Question: What are the imaging findings?
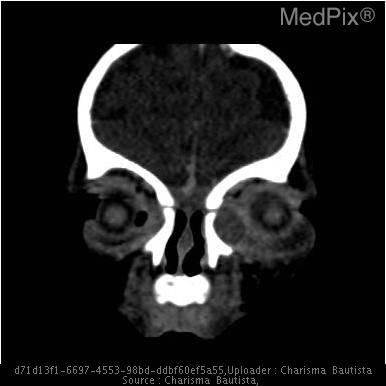
Answer: The imaging shows A cystic mass  located anteromedial to left globe A cystic mass located anteromedial to left globe.